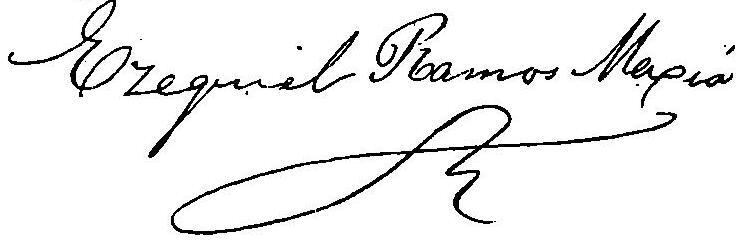
Signature of: ezequiel ramos mejía